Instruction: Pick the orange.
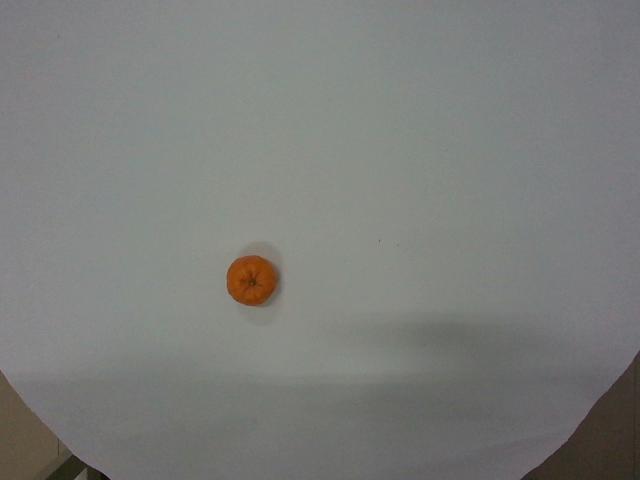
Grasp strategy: vertical